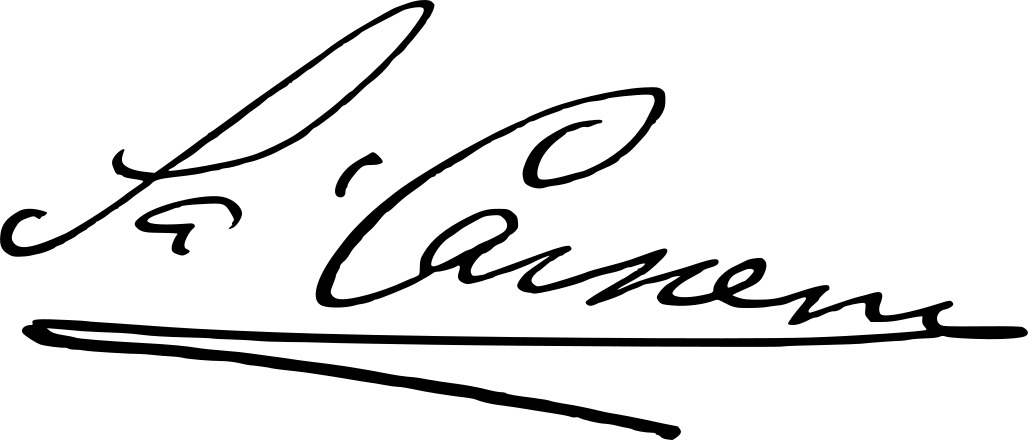
Signature of: mário de sá carneiro